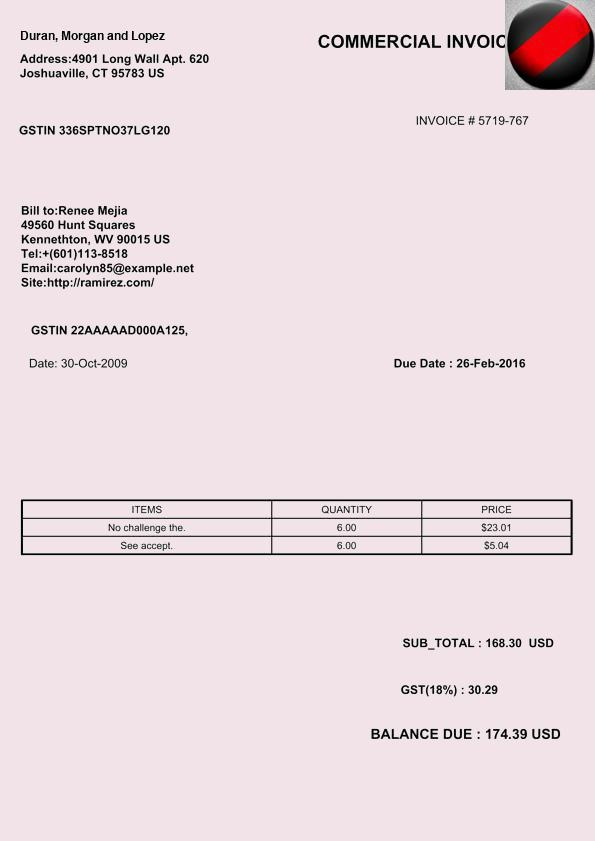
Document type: Invoice